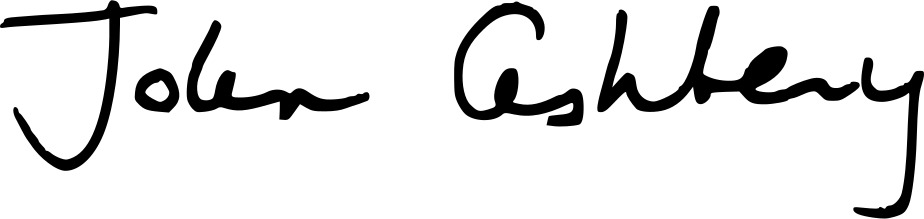
Signature of: john ashbery